Question: What jurisdiction, city, or county is the document associated with?
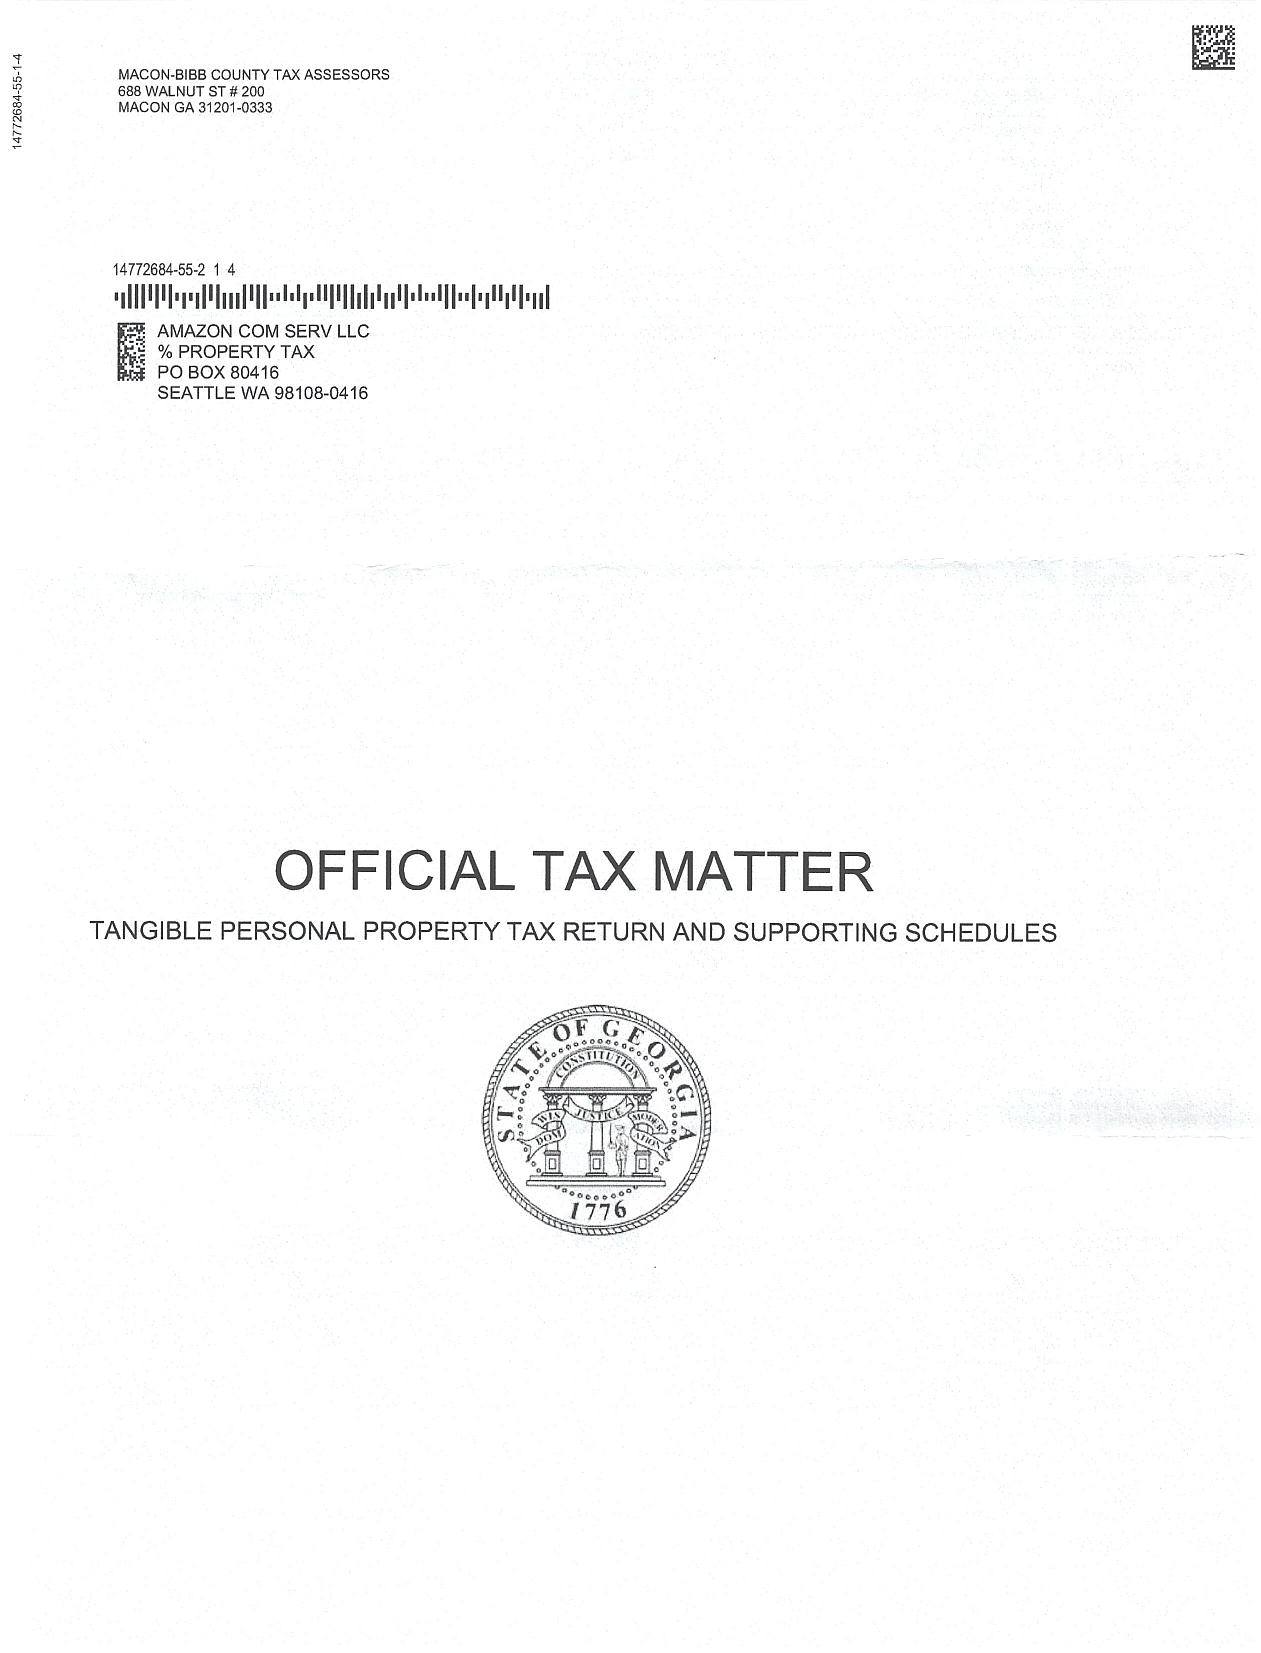
Answer: "Macon-Bibb County"